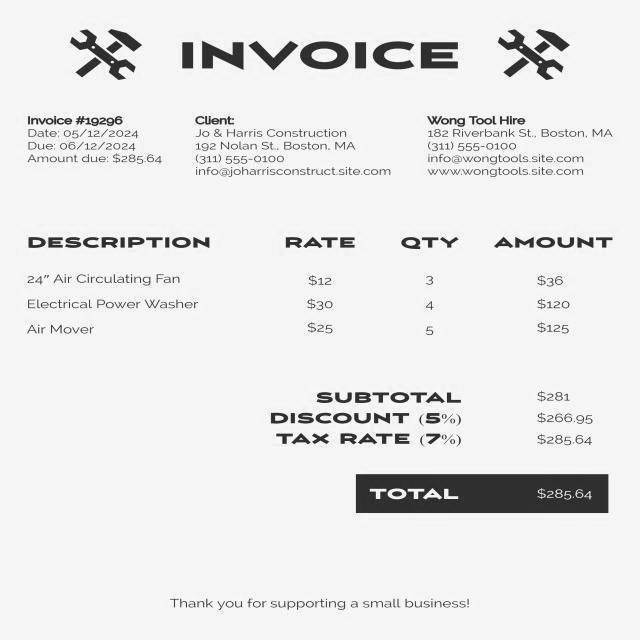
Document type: Invoice